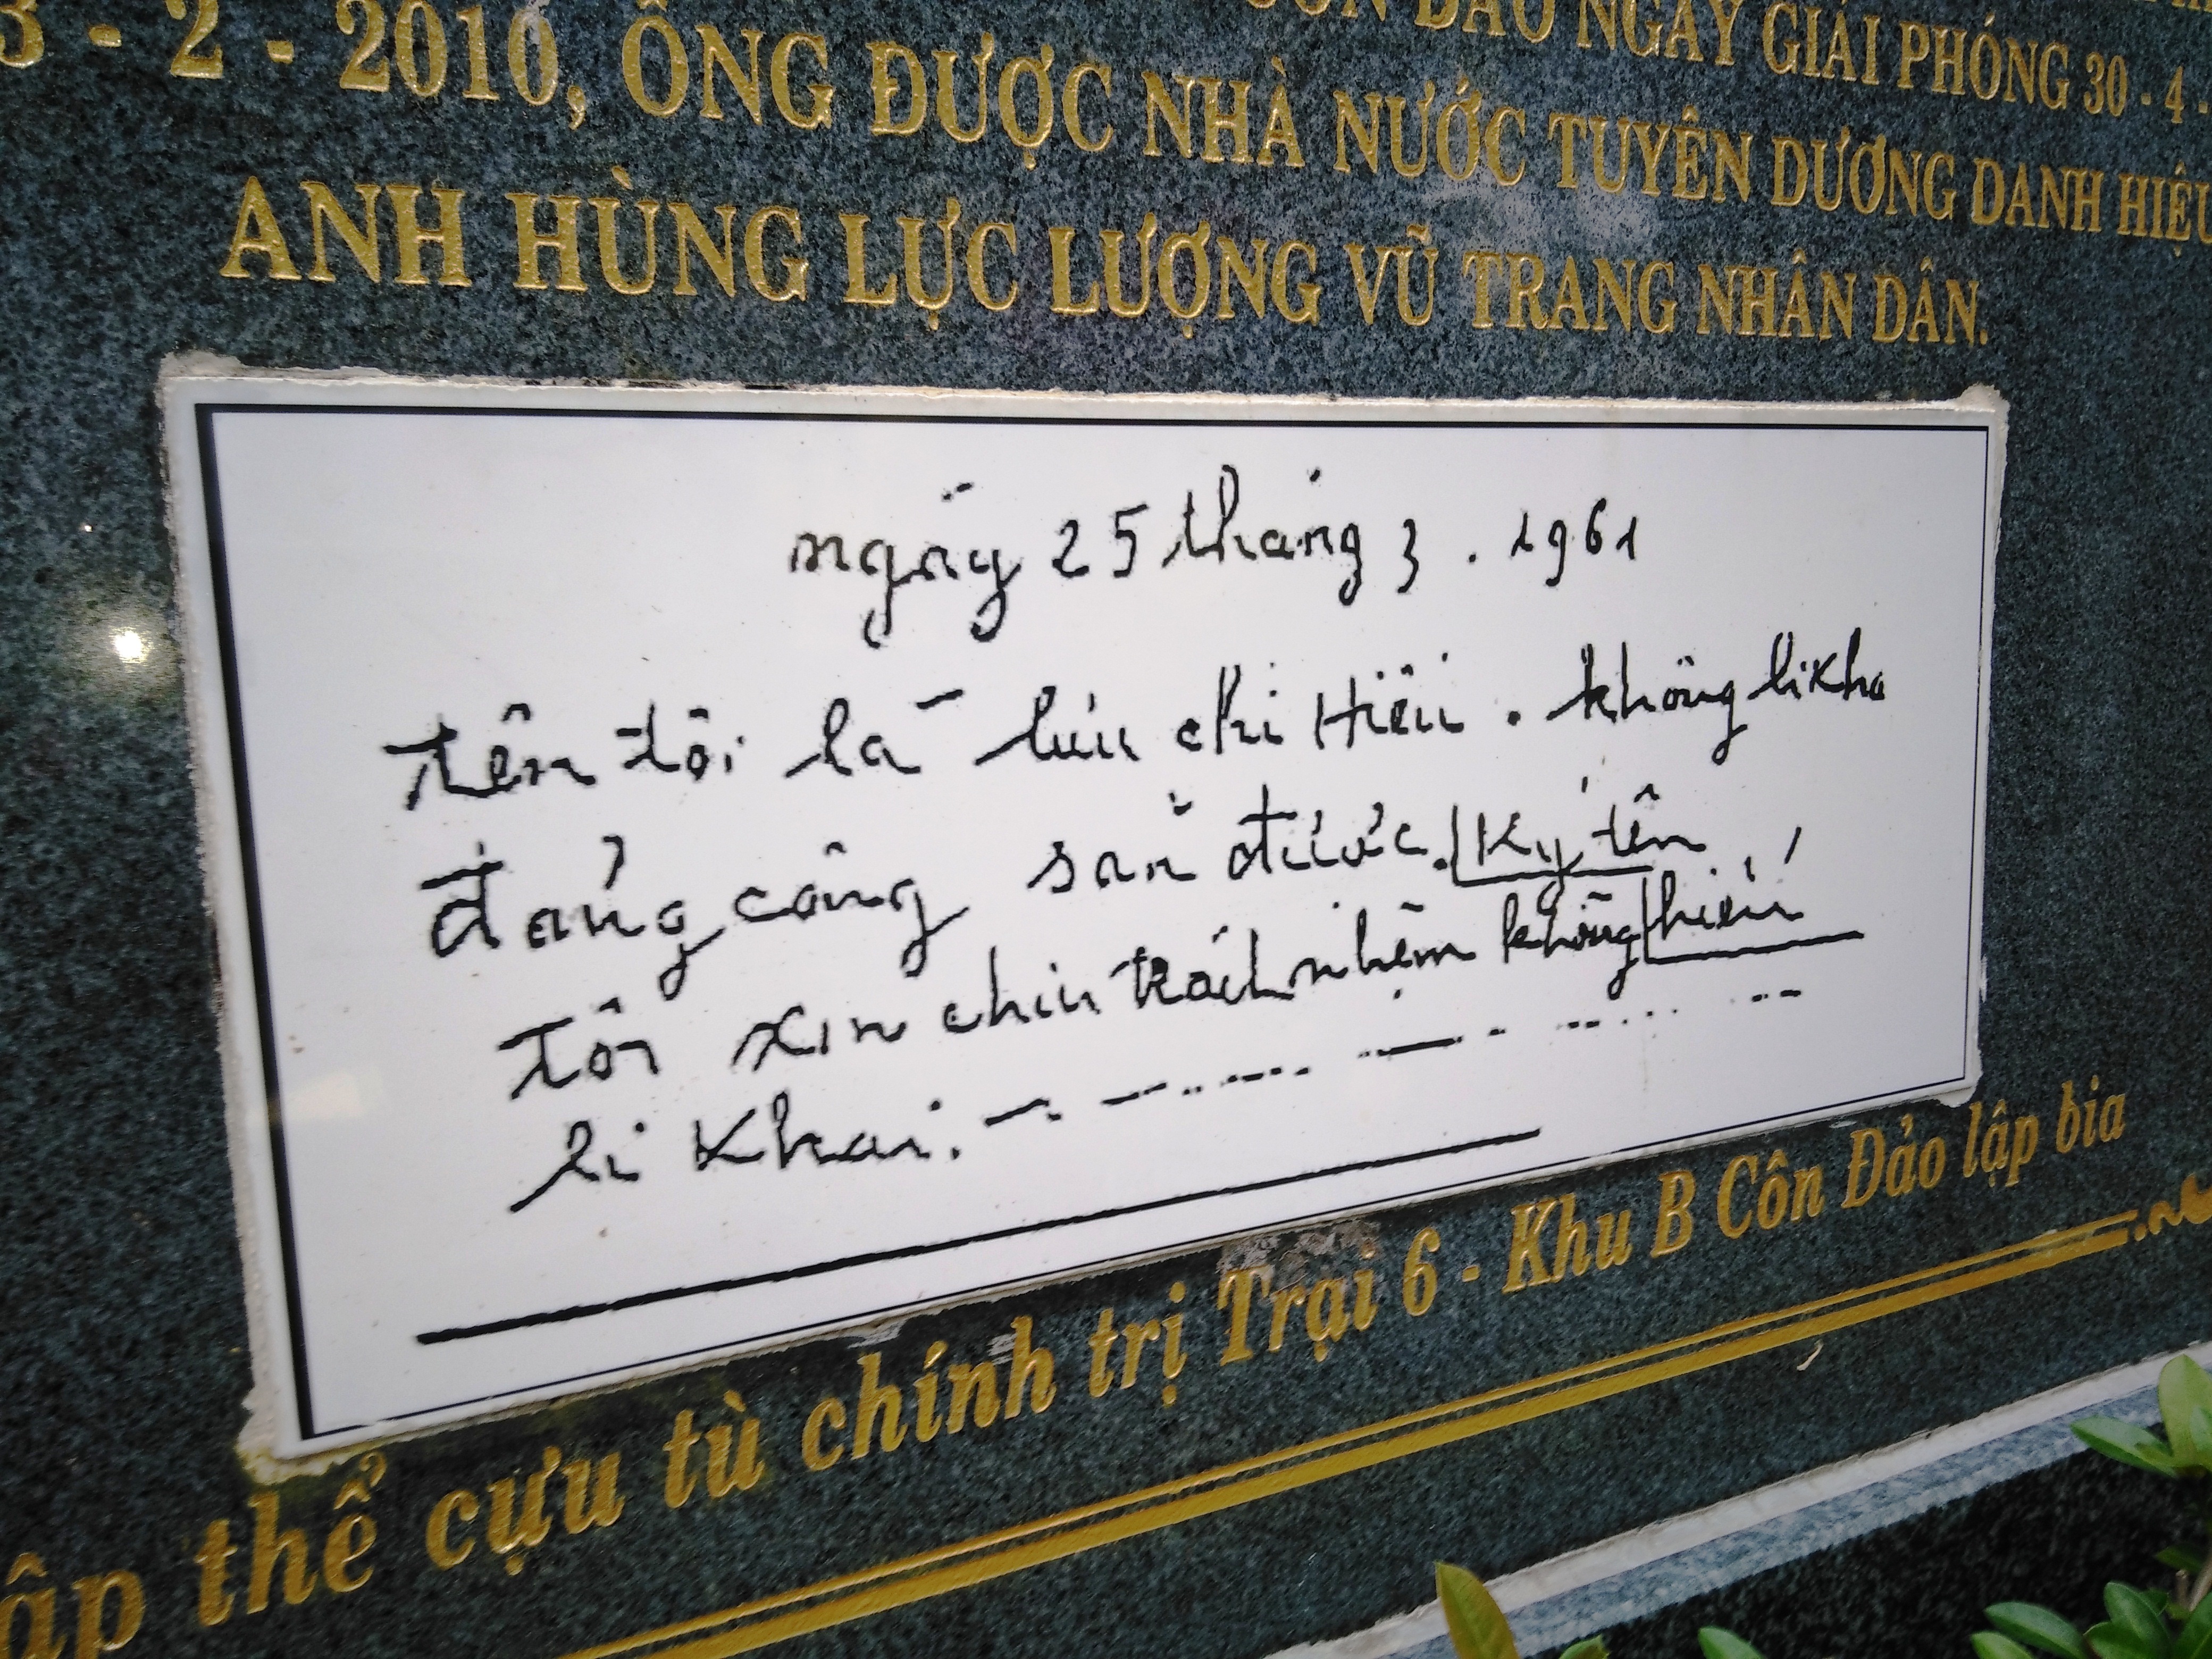
Signature of: lưu chí hiếu